Question: How does the patient history play a role?
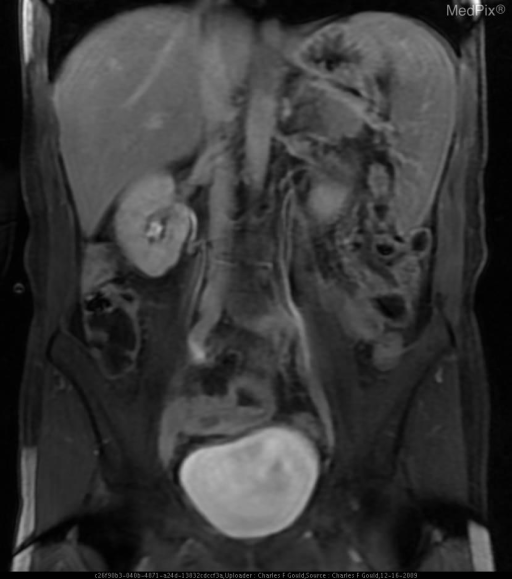
Answer: The patient's history of 54 year-old male with recurrent abdominal pain and diarrhea. is key in understanding the case.